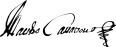
Signature of: mateo casanova